Question: What is the estimated tax bill amount according to the document?
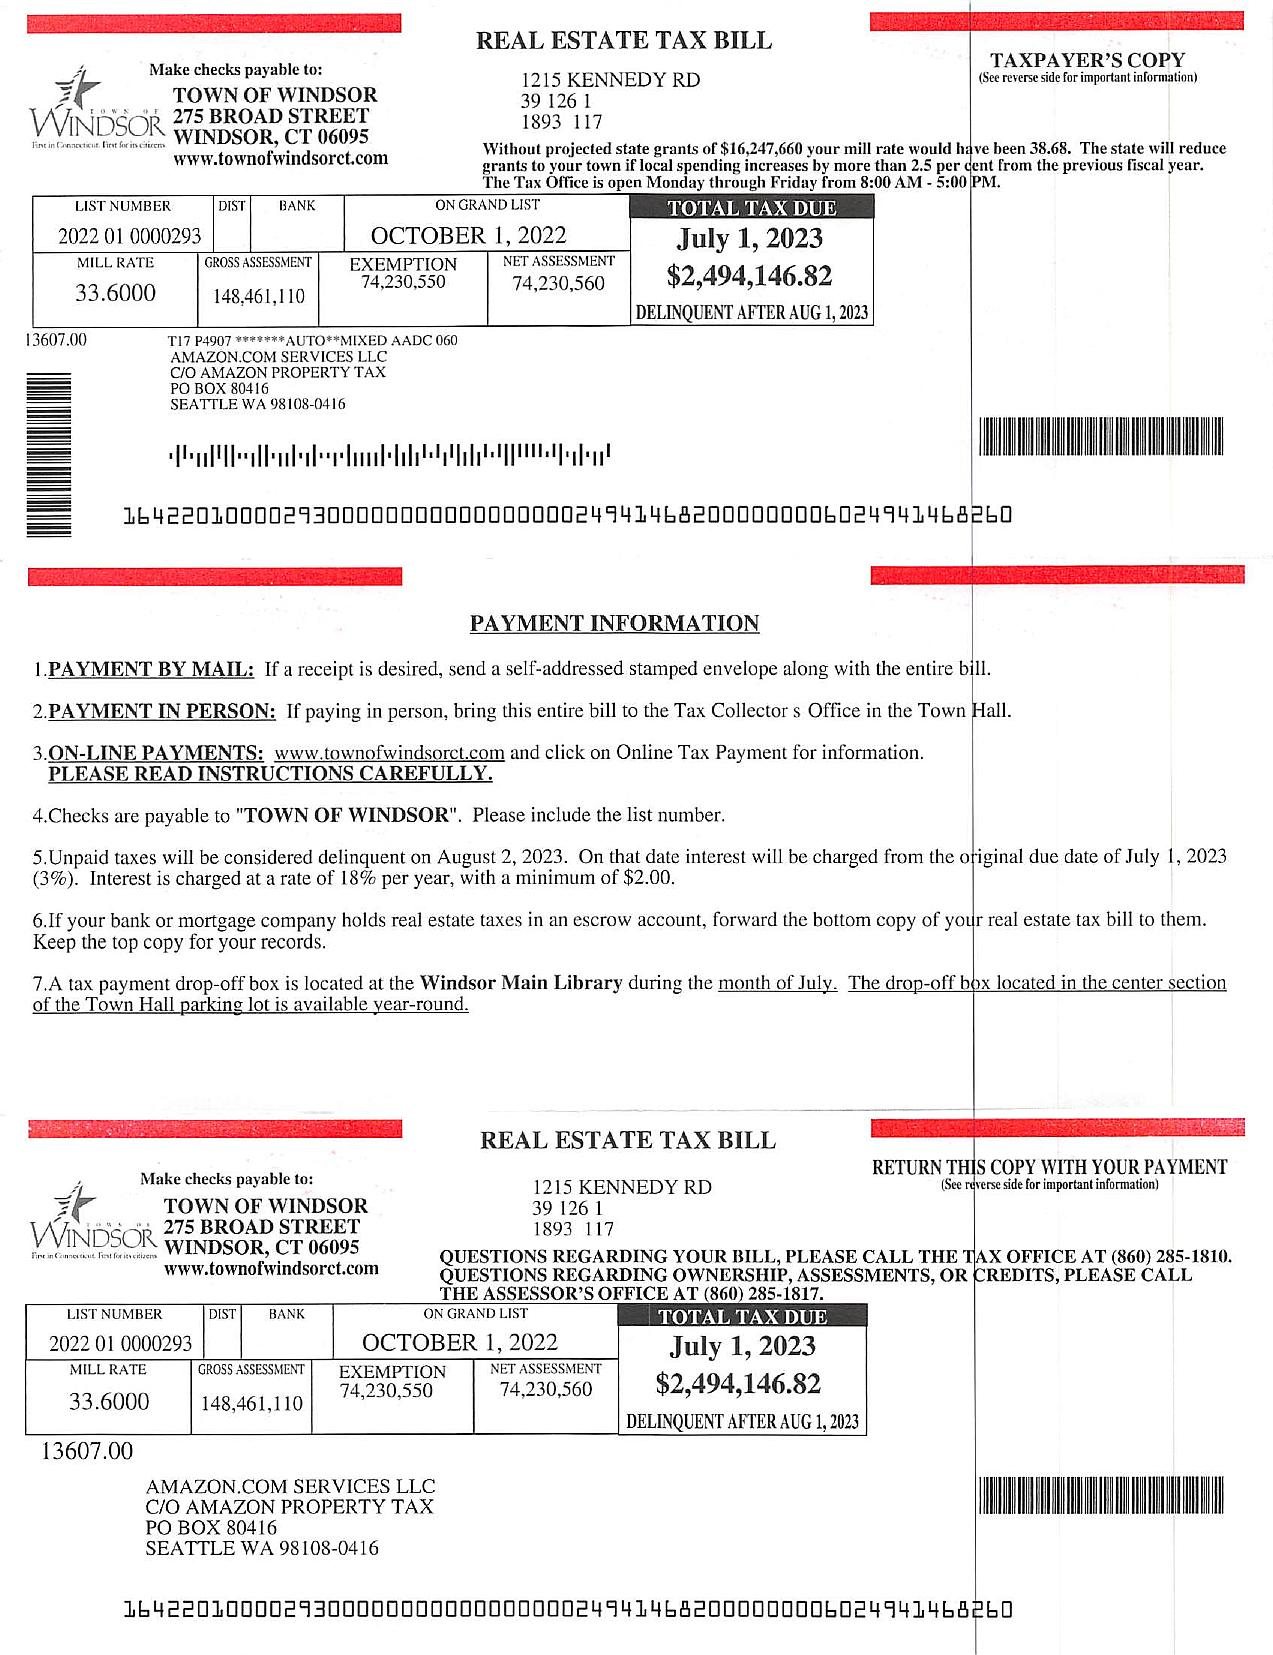
Answer: "$2,494,146.82 "